Question: What was observed in the imaging?
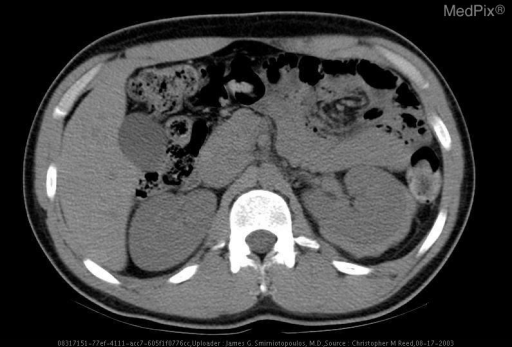
Answer: The imaging shows Ultrasound initially demonstrates the normal sonographic appearance of the left kidney prior to percutaneous biopsy. Note the normal cortical and medullary differentiation as well as the intact perinephric hyperechoic cortical-capsular interface.

Ultrasound image selected during the second pass core biopsy (using a spring loaded biopsy needle) demonstrates the course of the biopsy needle.

Ultrasound image captured following the cessation of core biopsy attempts demonstrates complete loss of the previously seen hyperechoic cortical-capsular interface. A wide and slightly irregular perinephric hypoechogenic fluid collection is seen posteriorly (patient prone) most likely representing hematoma.

Selected axial non-contrast CT slices through the level of the kidneys (taken minutes after the post-biopsy ultrasound) demonstrates left posterior-lateral and inferior perinephric hyperattenuation consistent with acute hemorrhage. The slightly irregular margin of the abnormality suggests this lesion is both subcapsular and perinephric. Axial Image from Non-Contrast CT of the Abdomen Immediately Following Ultrasound Guided Biopsy..